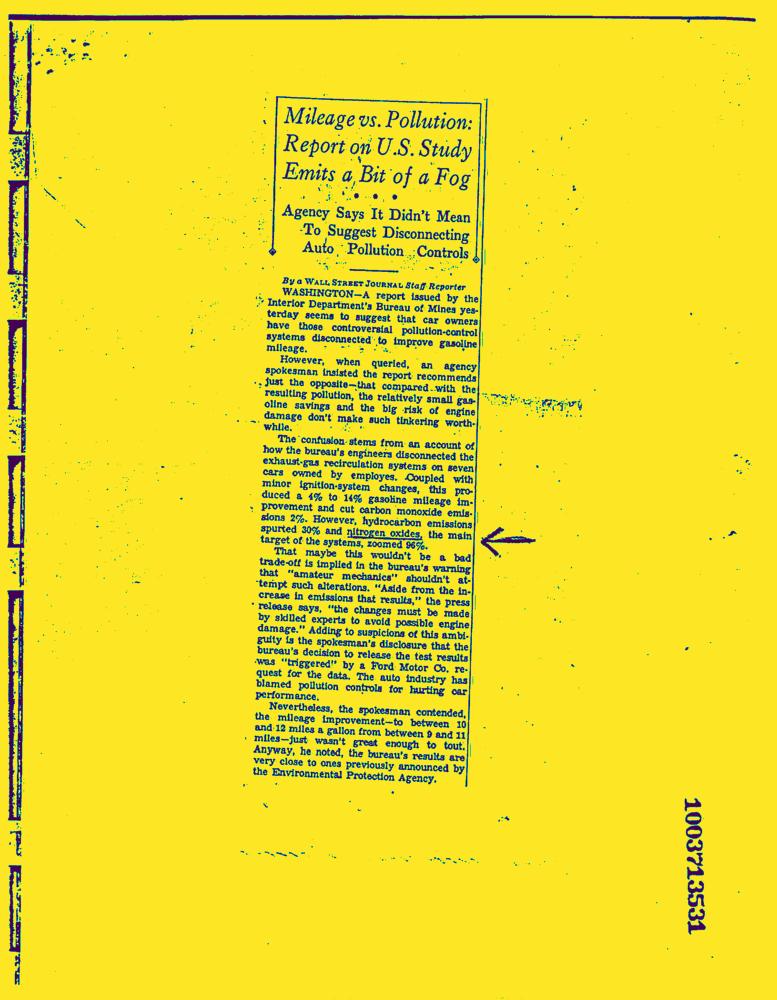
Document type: News-Article